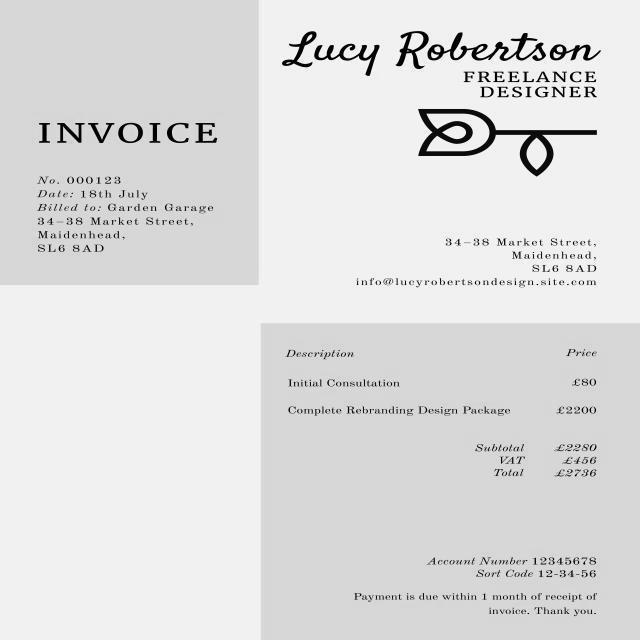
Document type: Invoice